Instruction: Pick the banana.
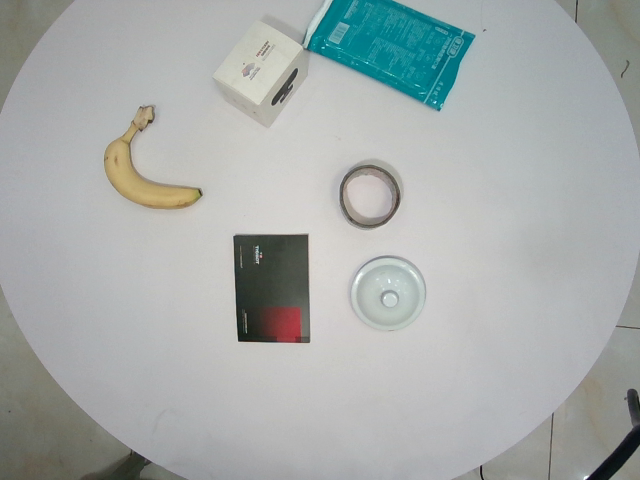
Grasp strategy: vertical